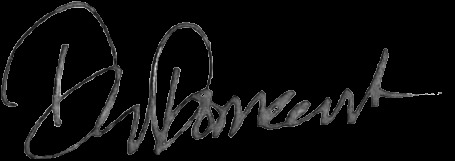
Signature of: douglas domenech